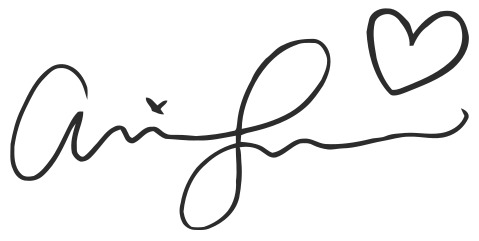
Signature of: ariana grande